Question: What might the diagnosis be?
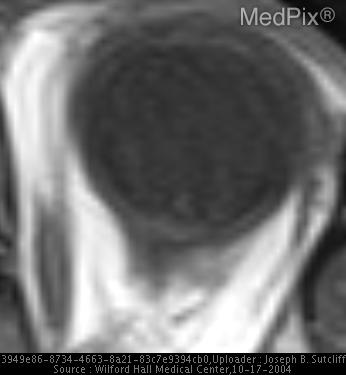
Answer: The possible diagnosis includes Uveal melanoma
Choroidal hemangioma
Ocular metastatic lesion
Hemorrhage.